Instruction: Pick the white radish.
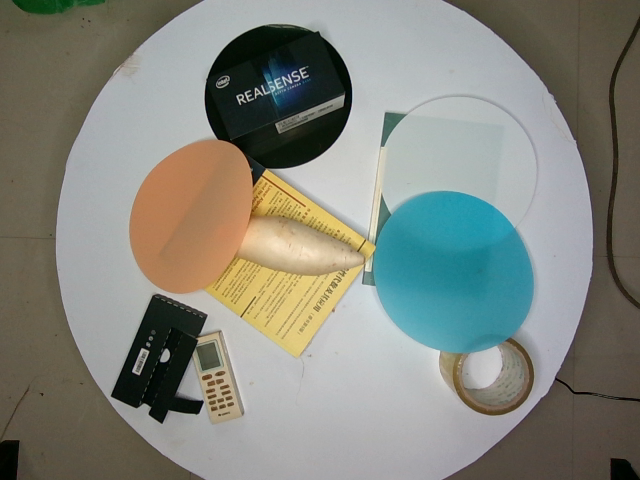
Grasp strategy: vertical